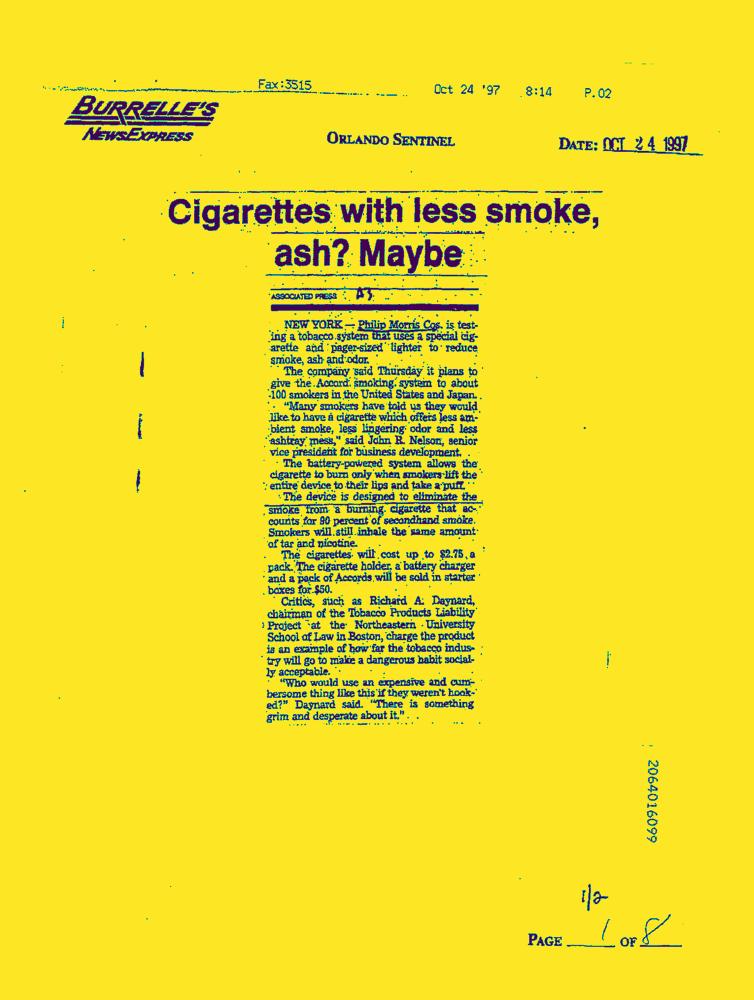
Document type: News-Article